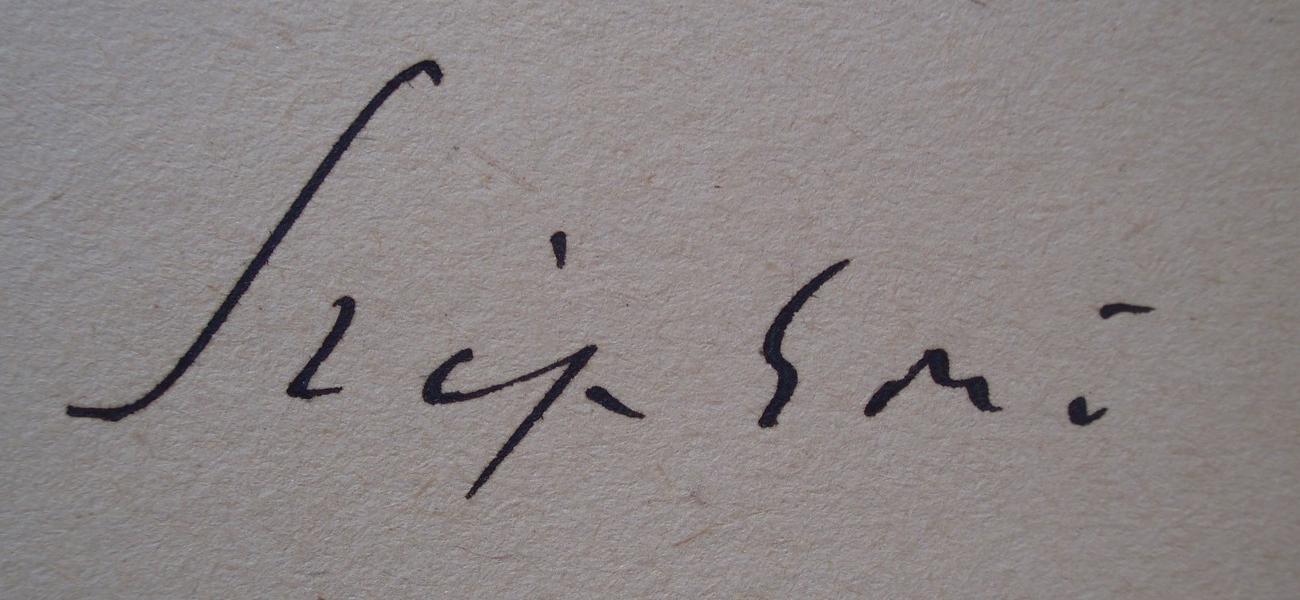
Signature of: ernő szép